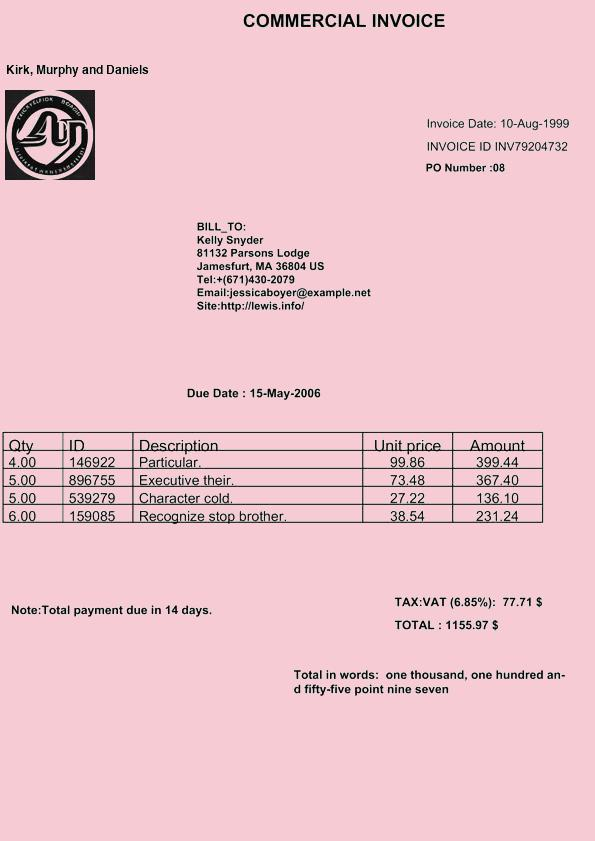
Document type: Invoice